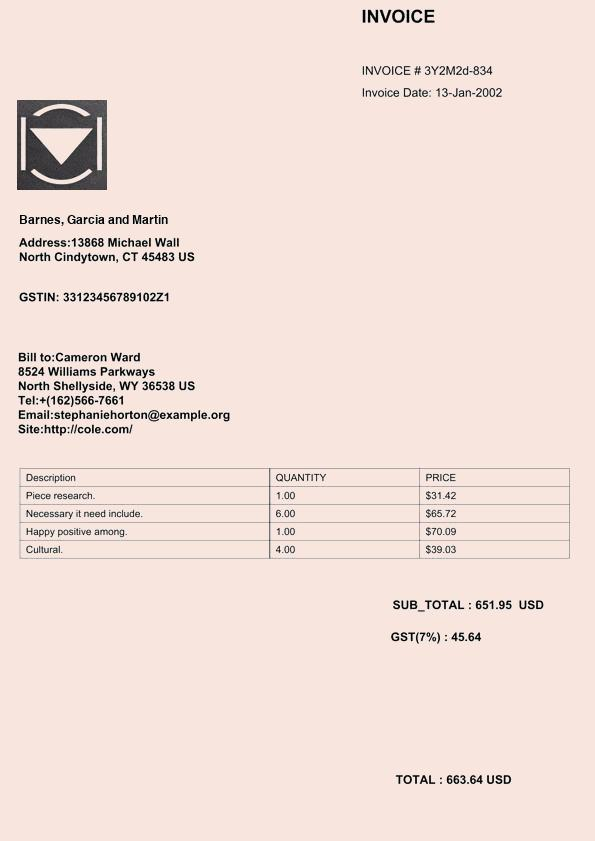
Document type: Invoice